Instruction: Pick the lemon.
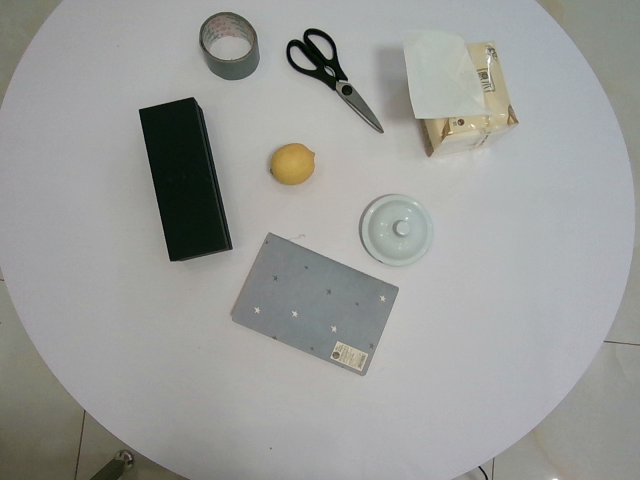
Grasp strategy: vertical